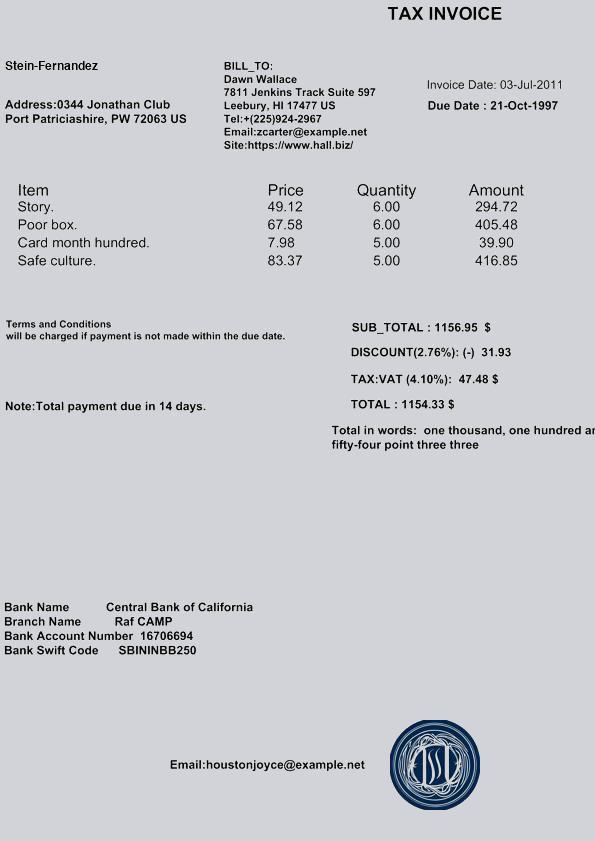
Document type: Invoice